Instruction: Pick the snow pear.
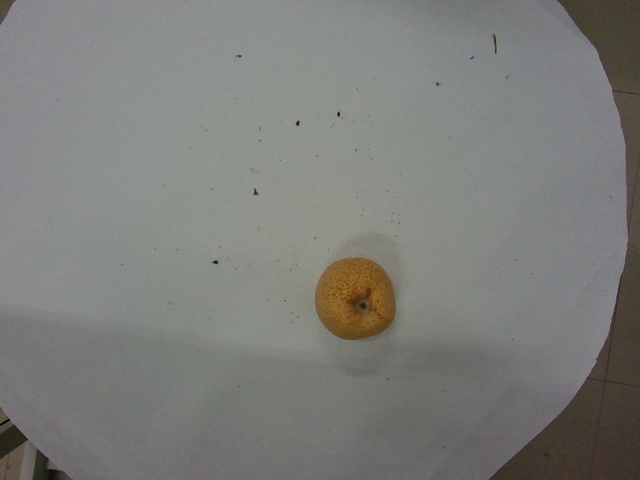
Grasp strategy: vertical